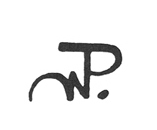
Signature of: wenzel profant